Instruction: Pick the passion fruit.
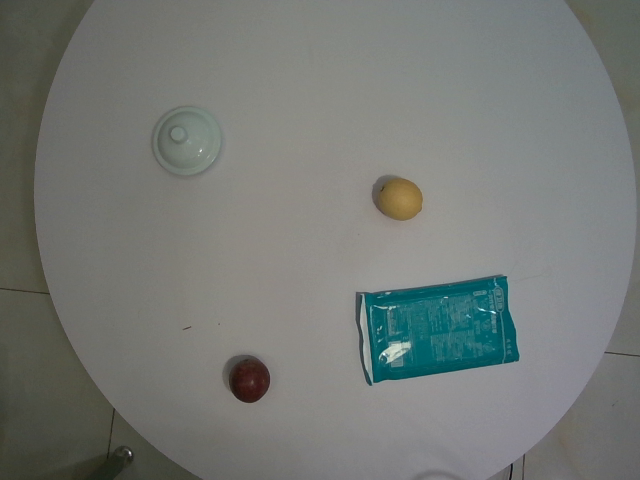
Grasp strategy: vertical